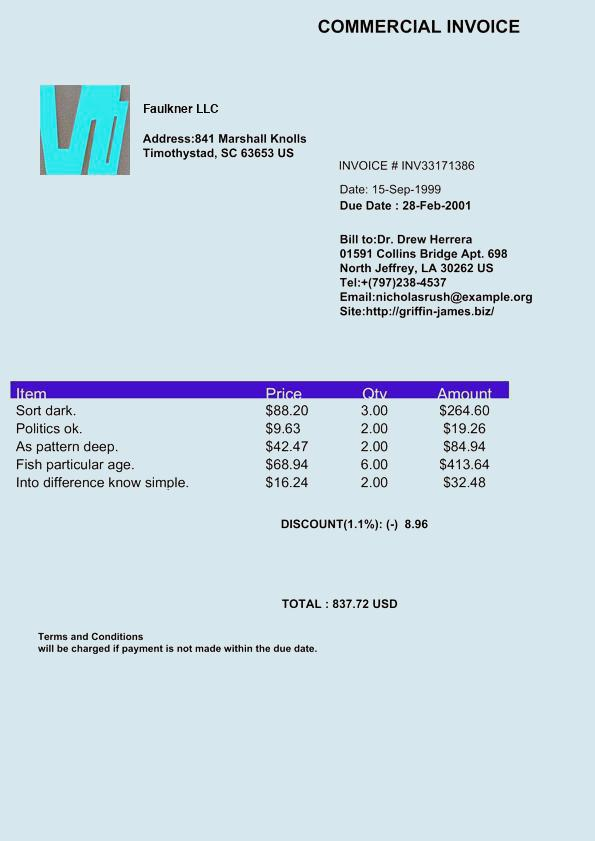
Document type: Invoice